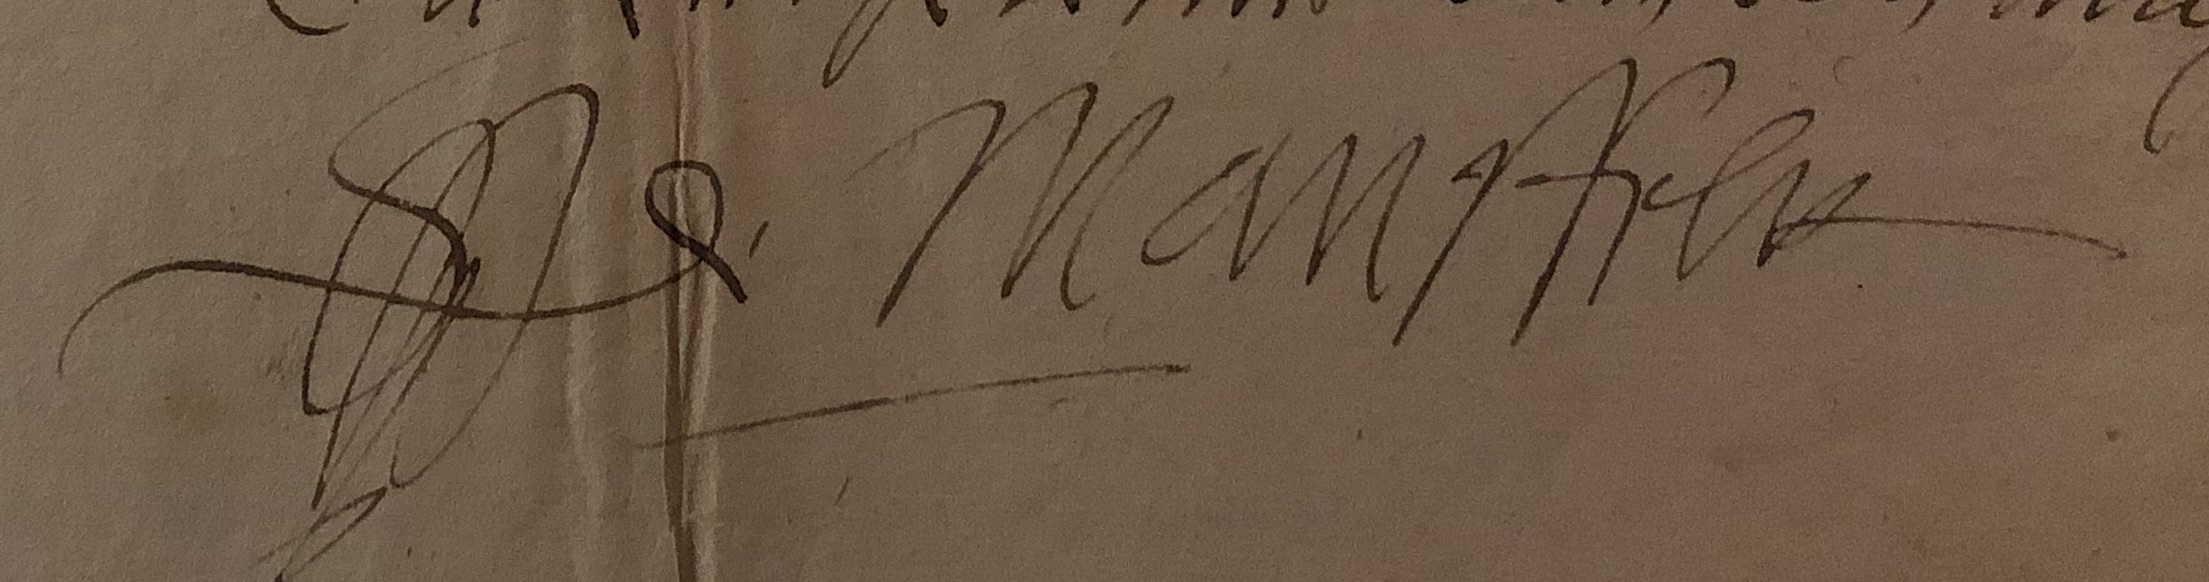
Signature of: peter ernest i of mansfeld vorderort